Question: What is the address or location of the property listed in the document?
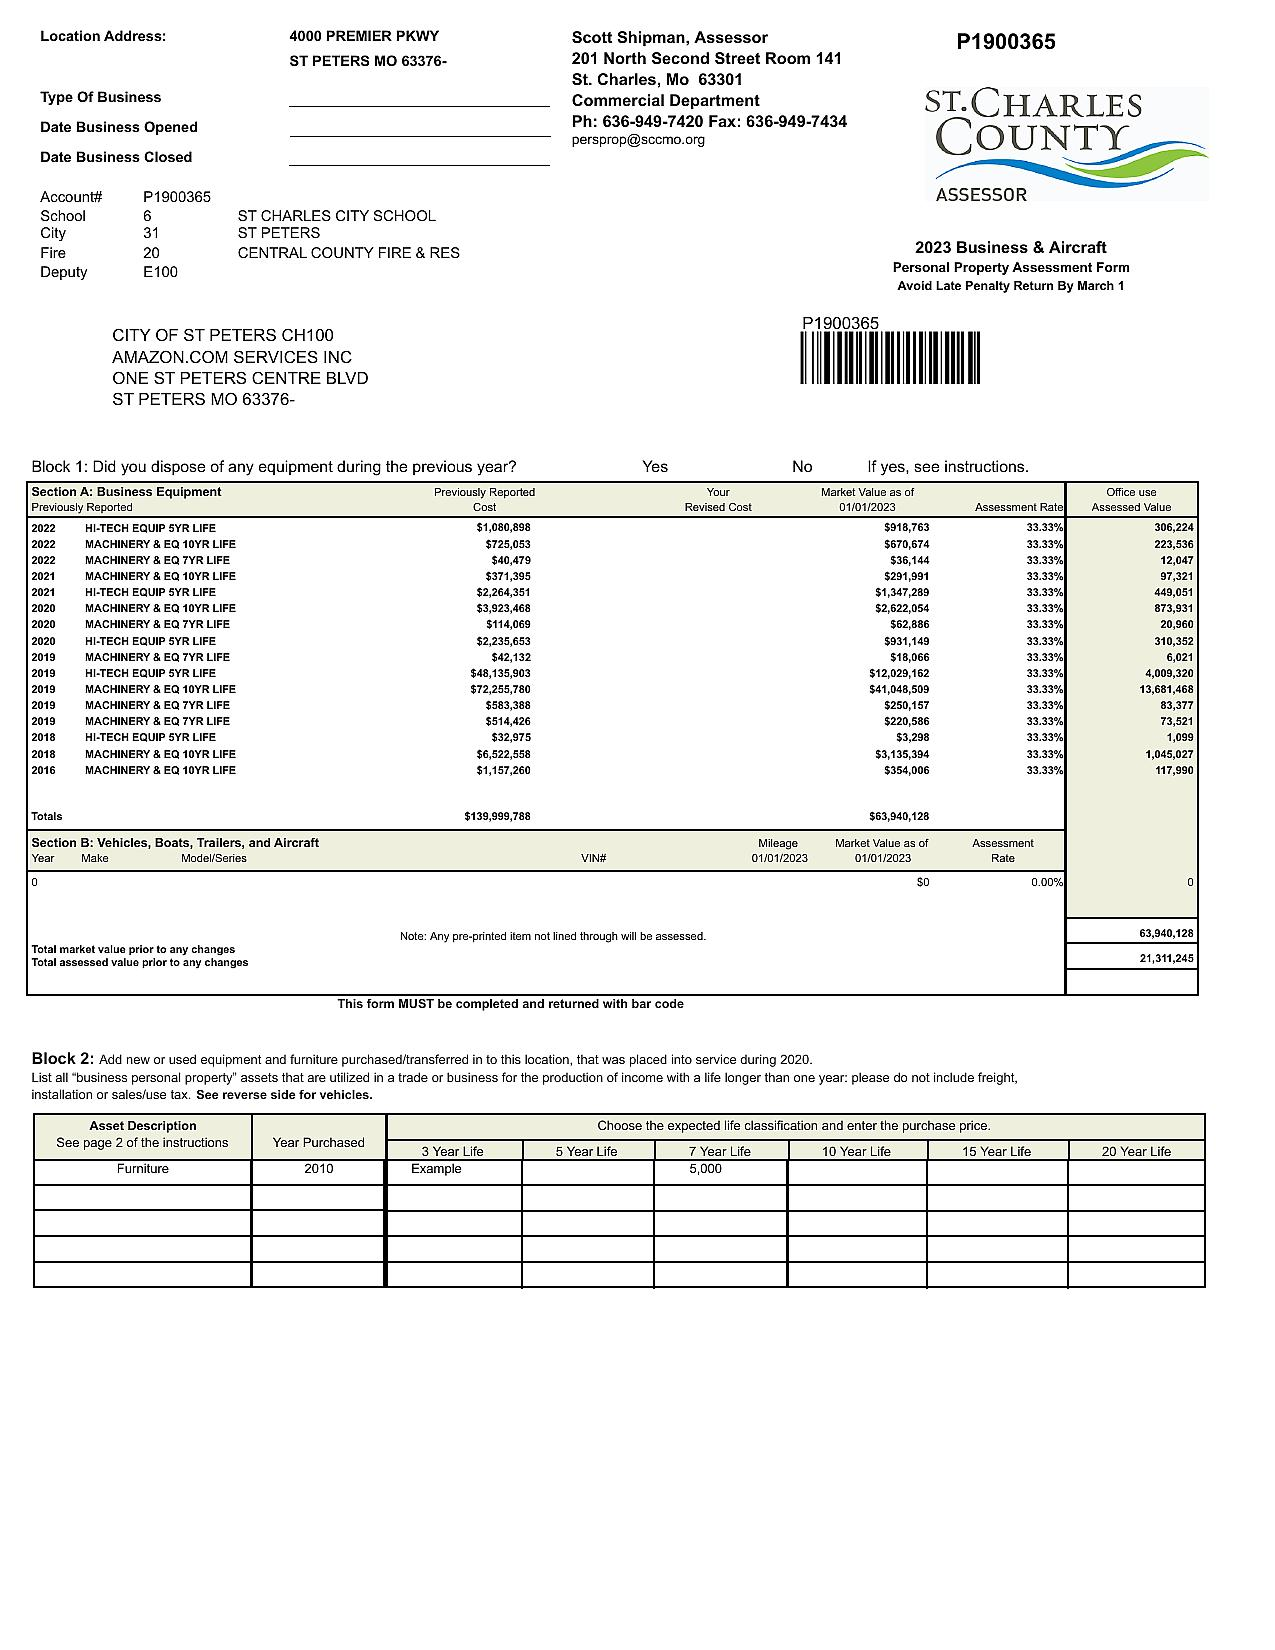
Answer: "CITY OF ST PETERS CH100, AMAZON.COM SERVICES INC, ONE ST PETERS CENTRE BLVD, ST PETERS MO 63376"